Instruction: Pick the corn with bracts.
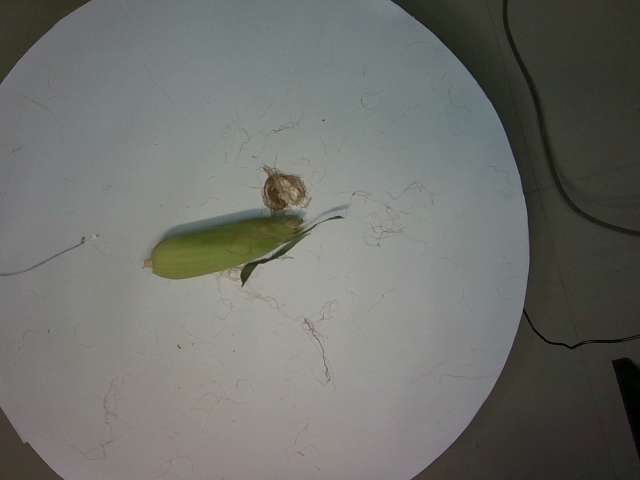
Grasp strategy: vertical